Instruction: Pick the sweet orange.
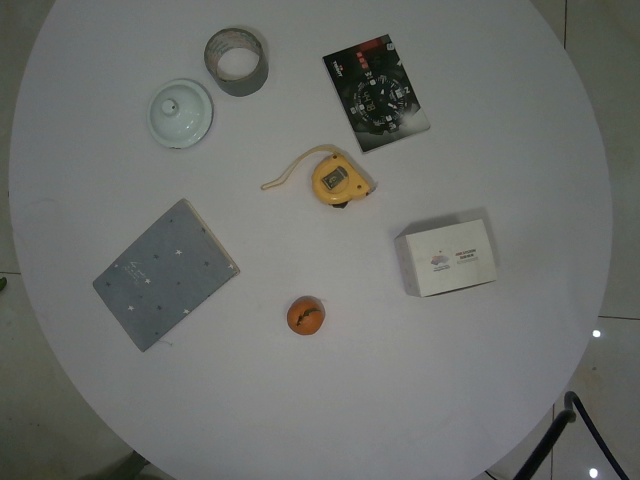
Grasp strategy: vertical